Question: How is the history relevant to the case?
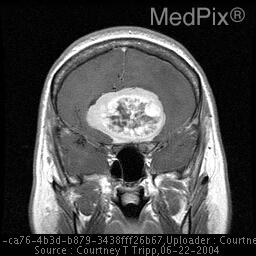
Answer: The patient's history of 39 year-old woman with several month history of bilateral hemianopsia, worse in the morning is key in understanding the case.